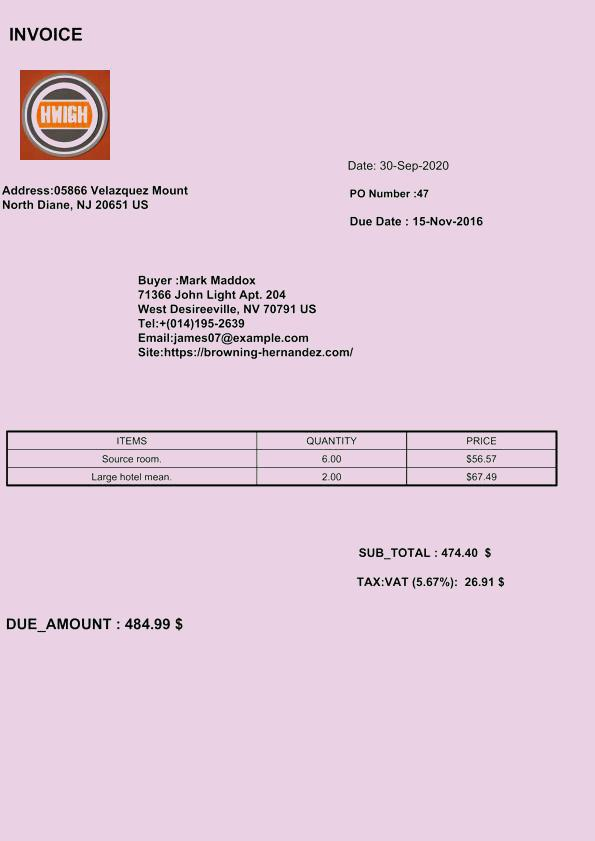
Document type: Invoice